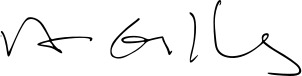
Signature of: pedro passos coelho